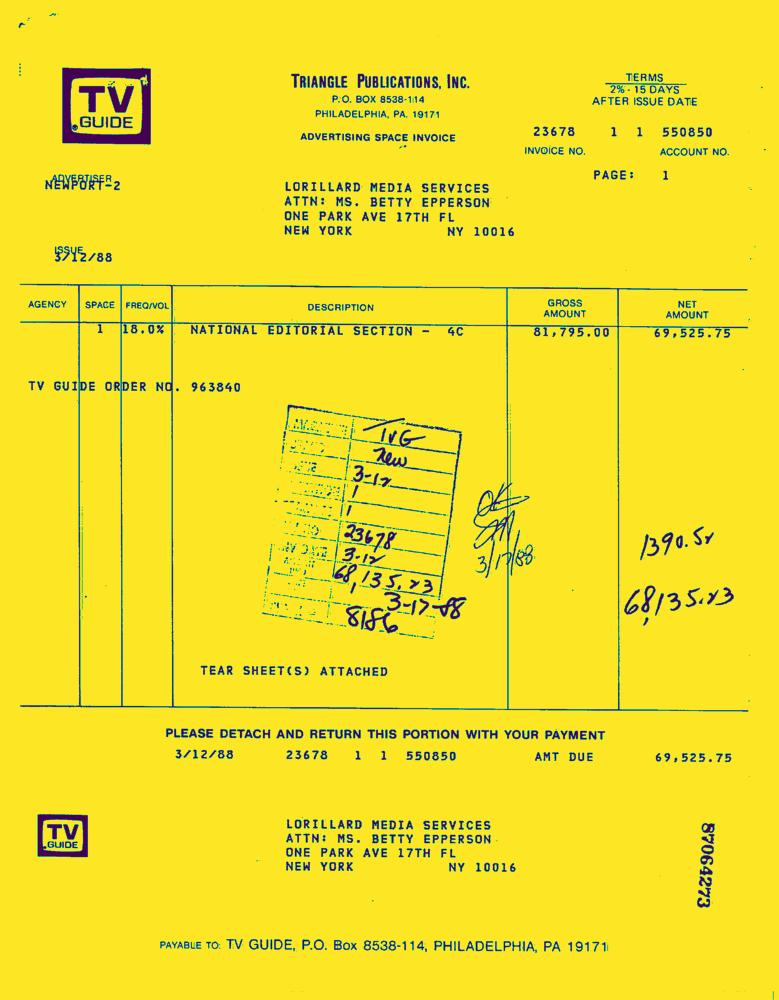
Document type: Invoice-Doc